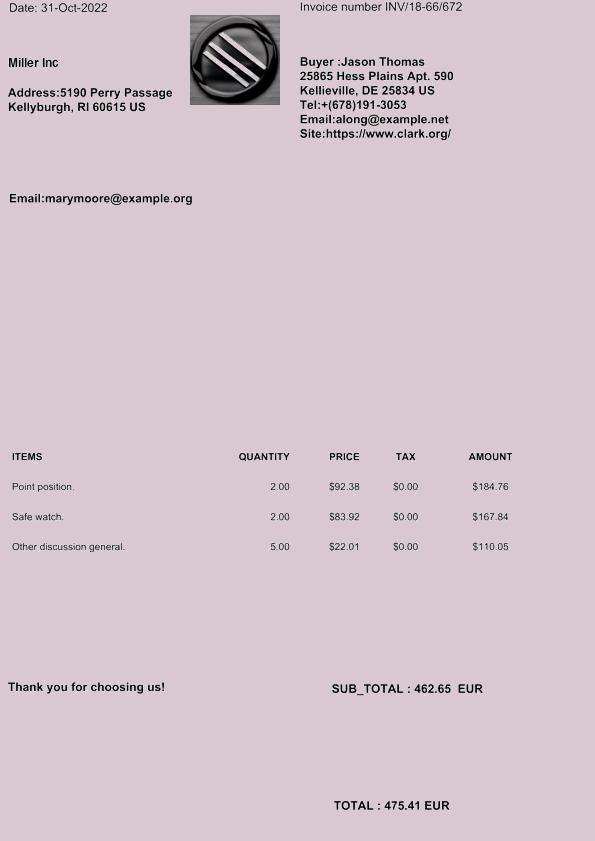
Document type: Invoice